Question: What is the mailing or notice date provided in the document?
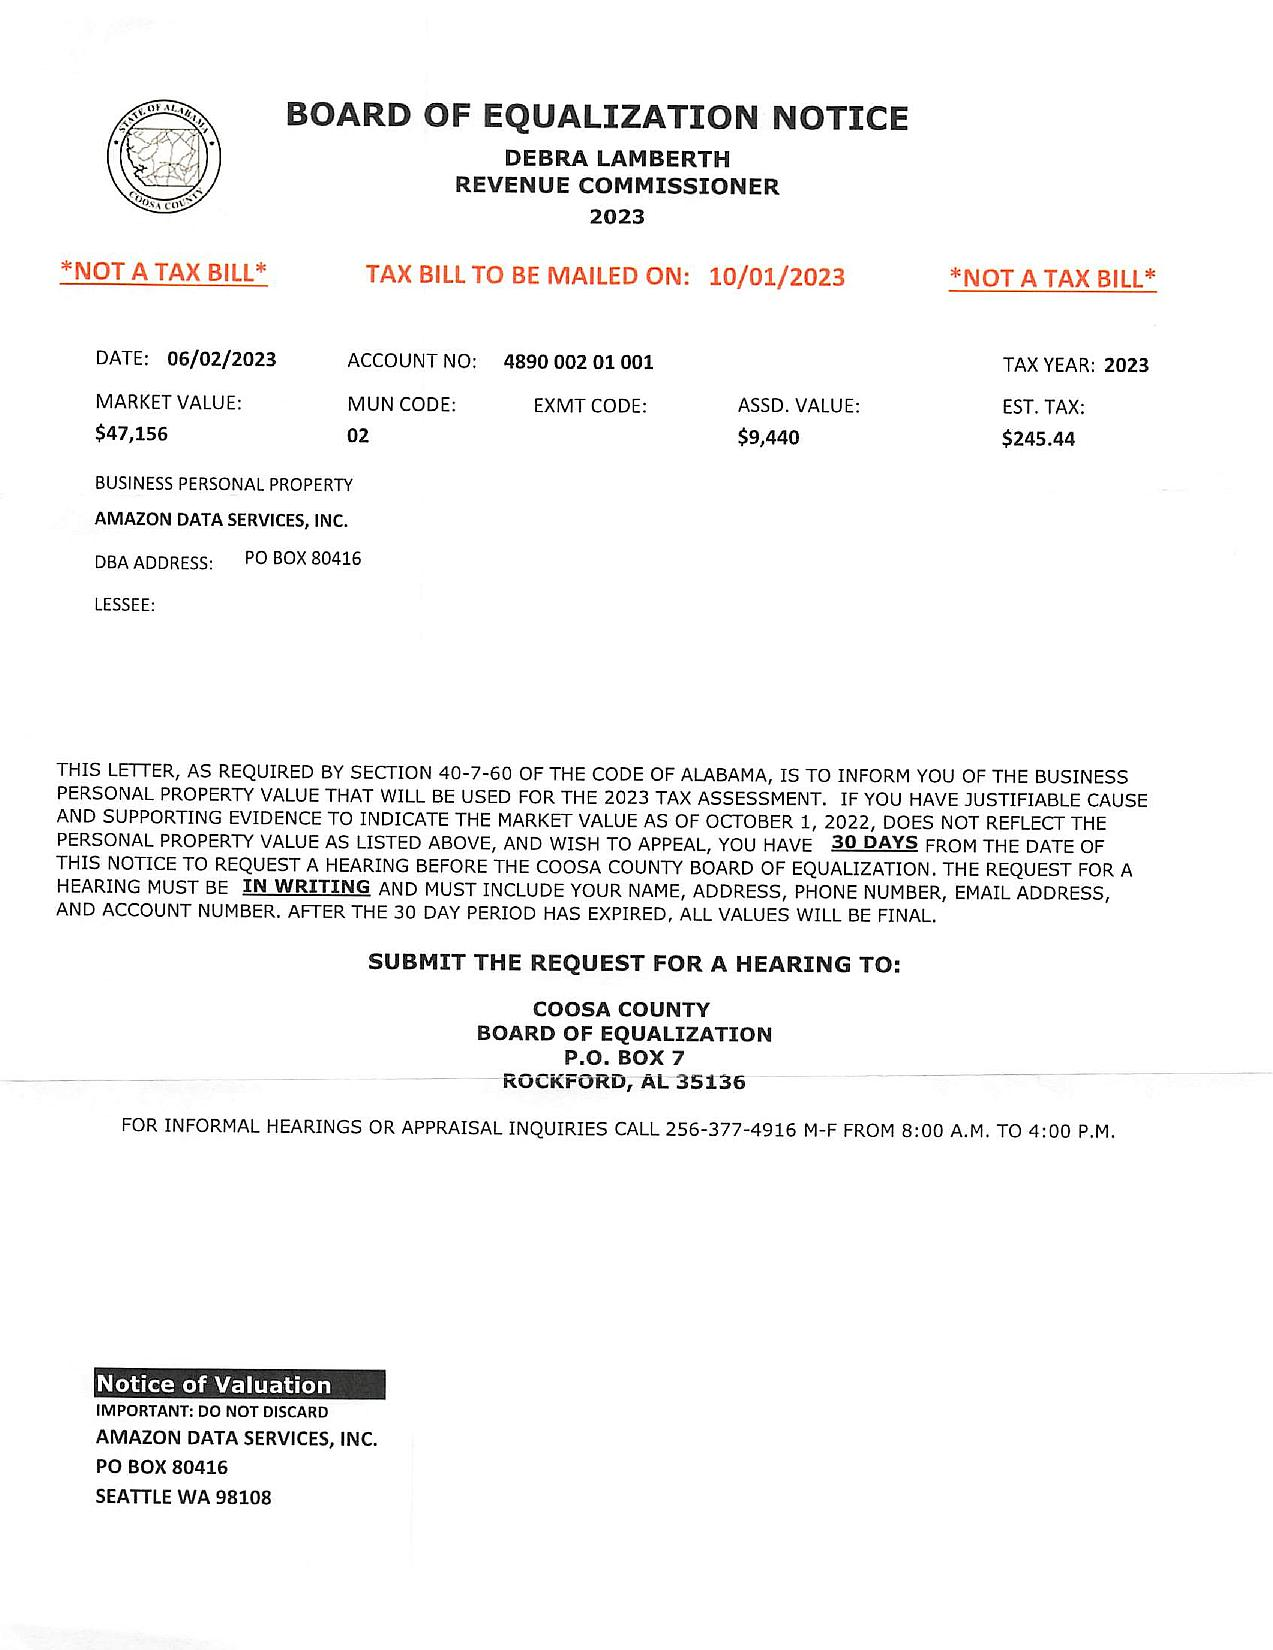
Answer: "6/2/23"